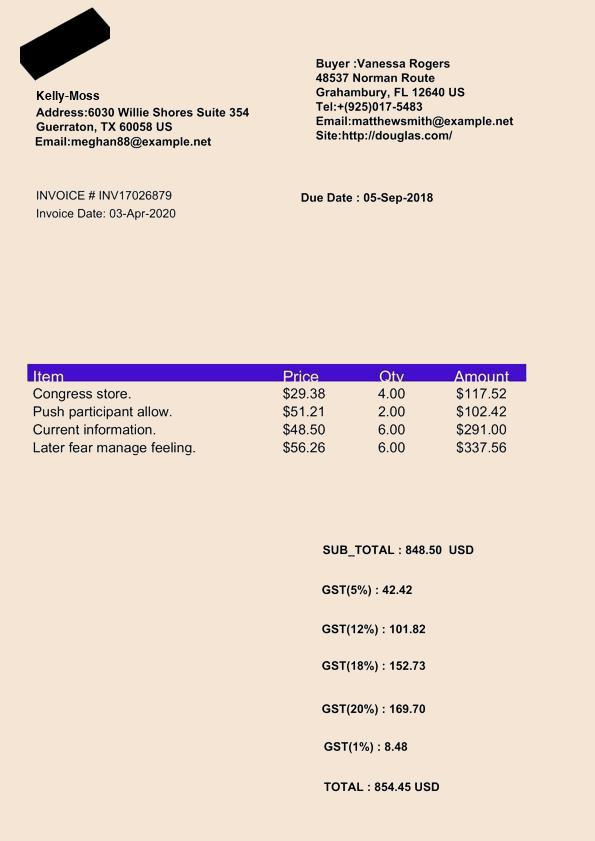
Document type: Invoice